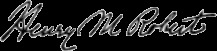
Signature of: henry martyn robert